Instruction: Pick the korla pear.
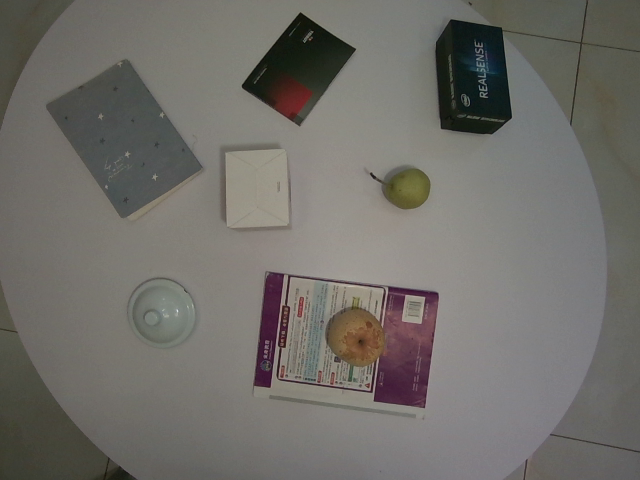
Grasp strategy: vertical